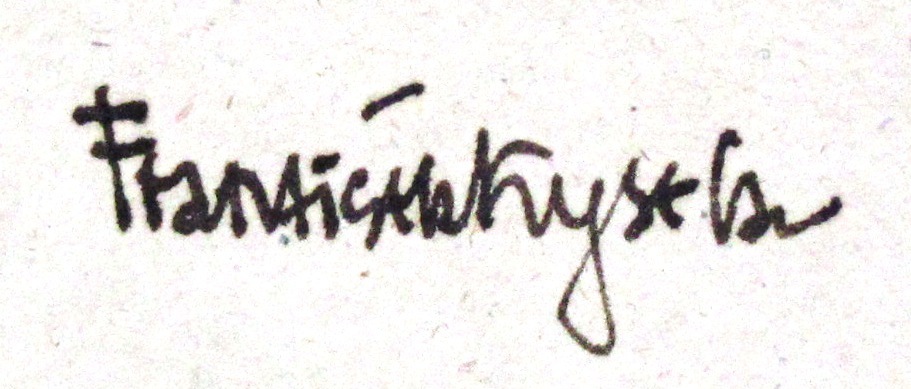
Signature of: františek kysela